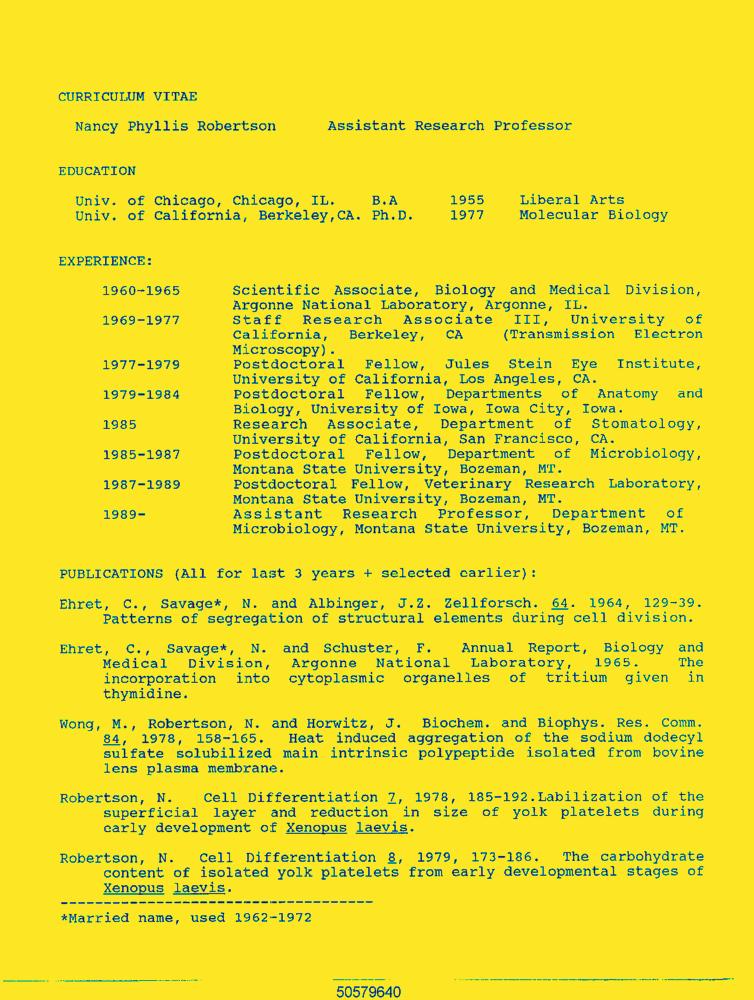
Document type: Resume-Doc